Question: What is the earliest payment due date mentioned in the document?
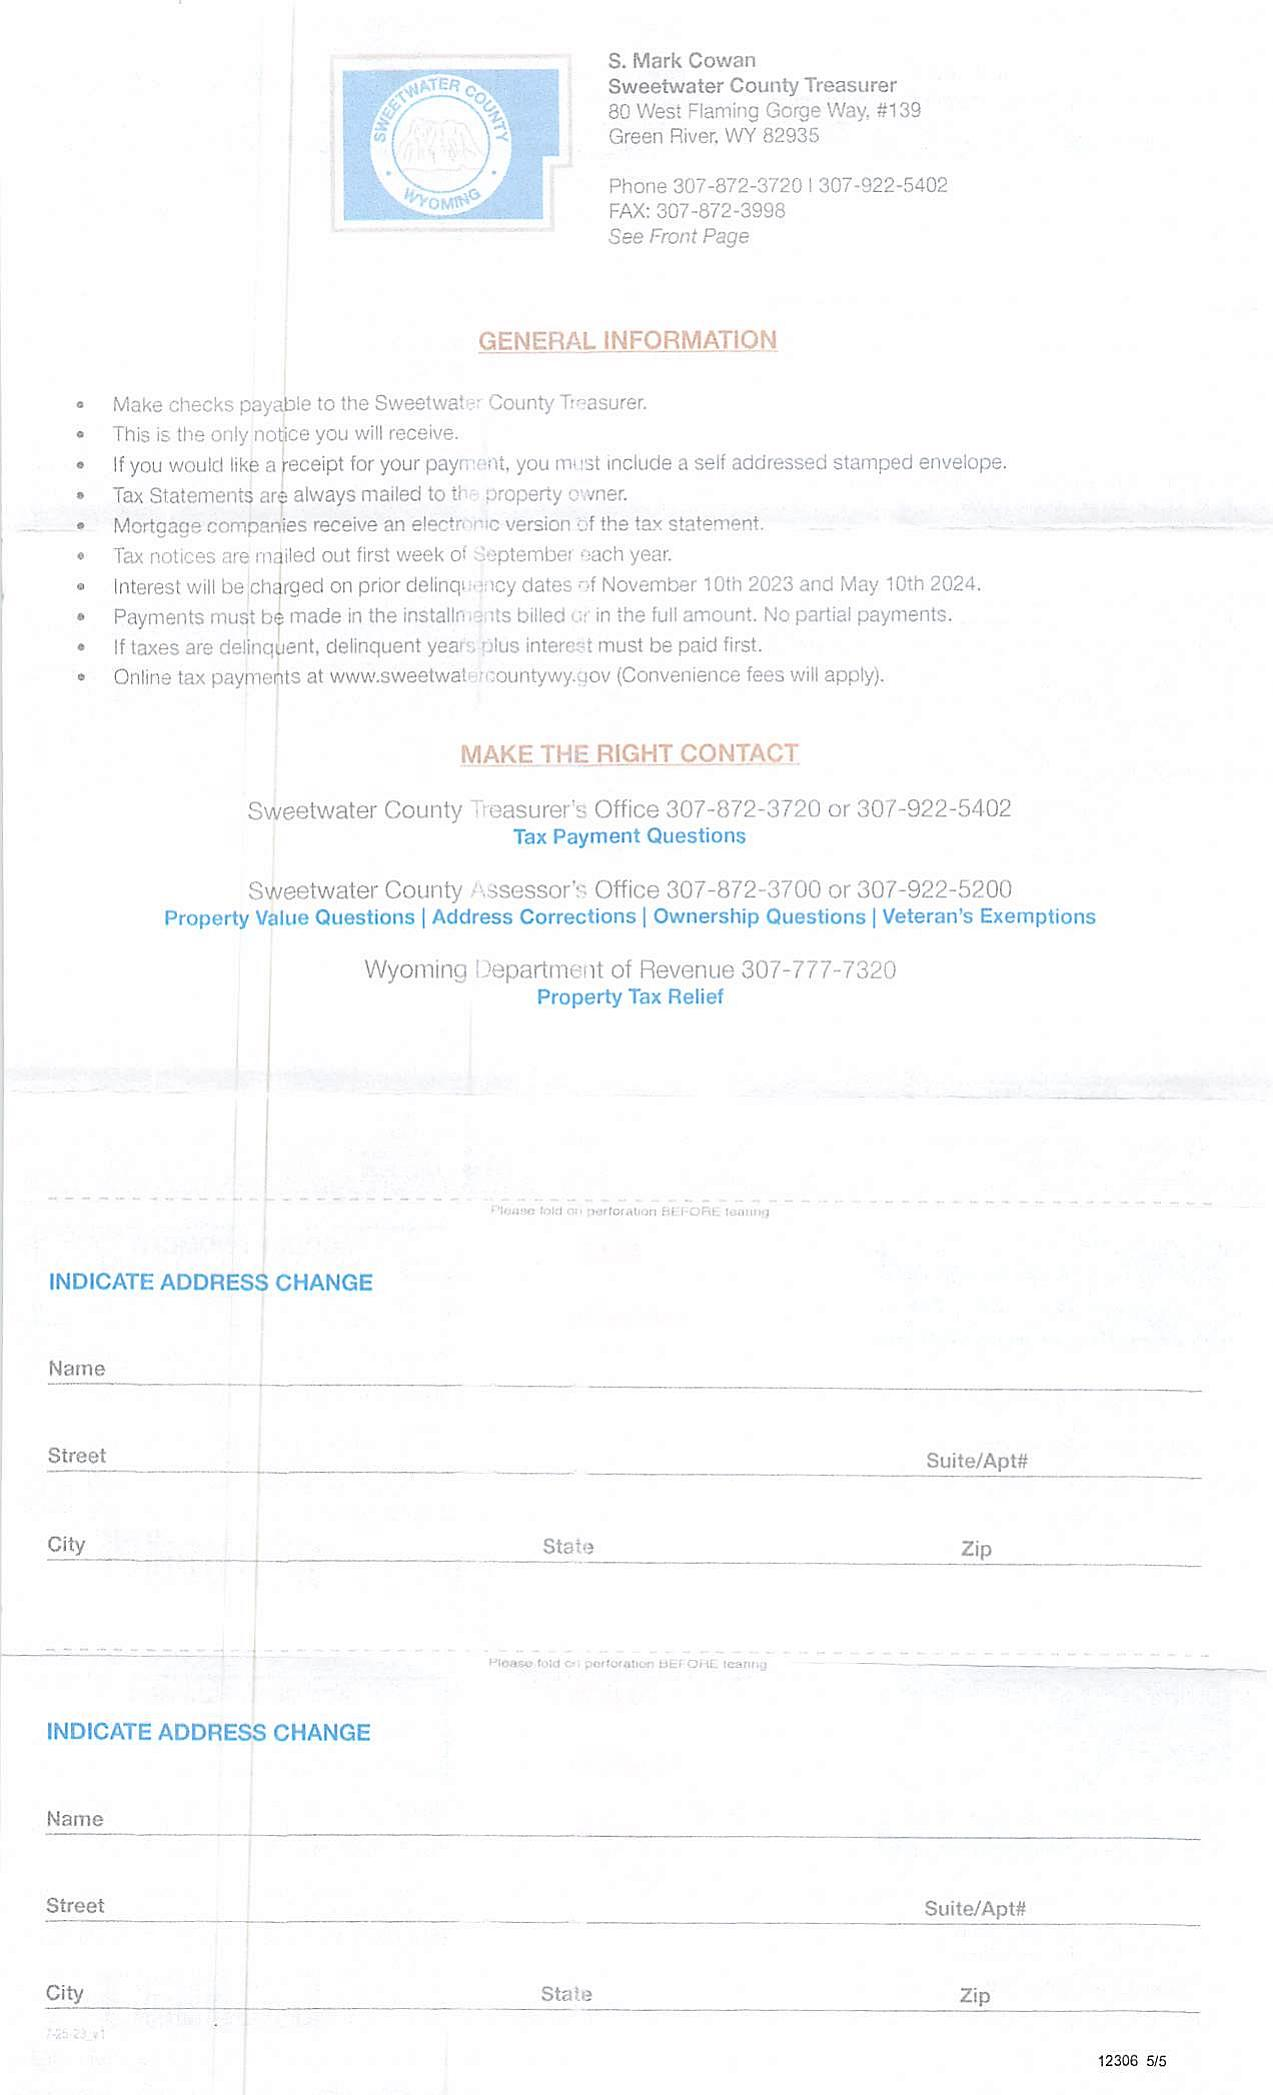
Answer: "November 10th 2023 and May 10th 2024"